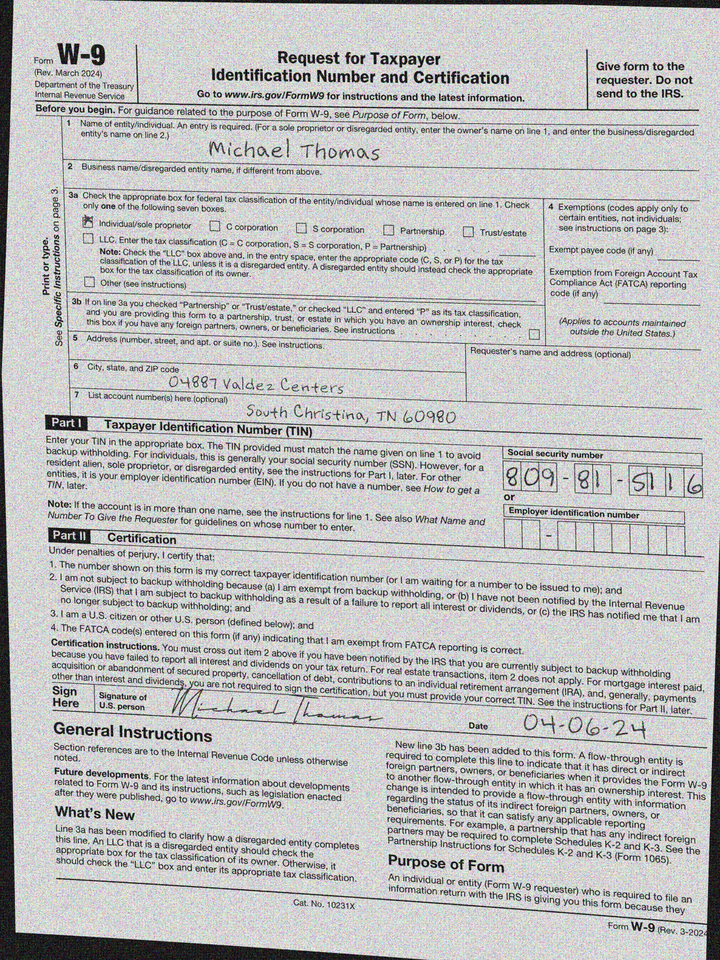
adr1: 04887 Valdez Centers
adr2: South Christina, TN 60980
cbx: yes
ssn: 809815116
enm: Michael Thomas
sdt: 04-06-24